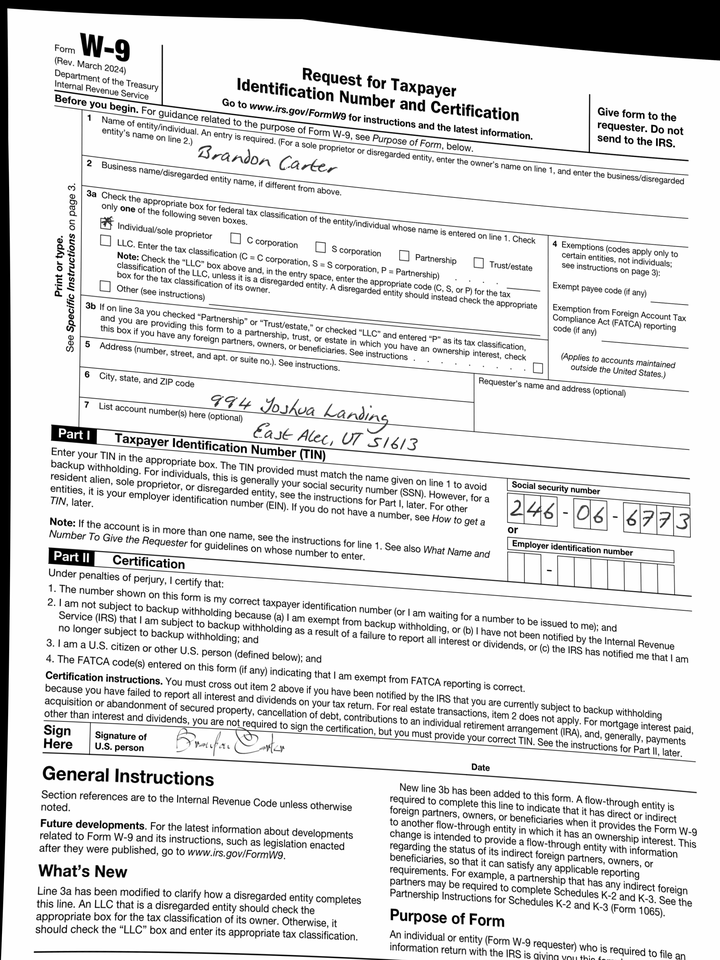
adr1: 994 Joshua Landing
adr2: East Alec, UT 51613
cbx: yes
ssn: 246066773
enm: Brandon Carter